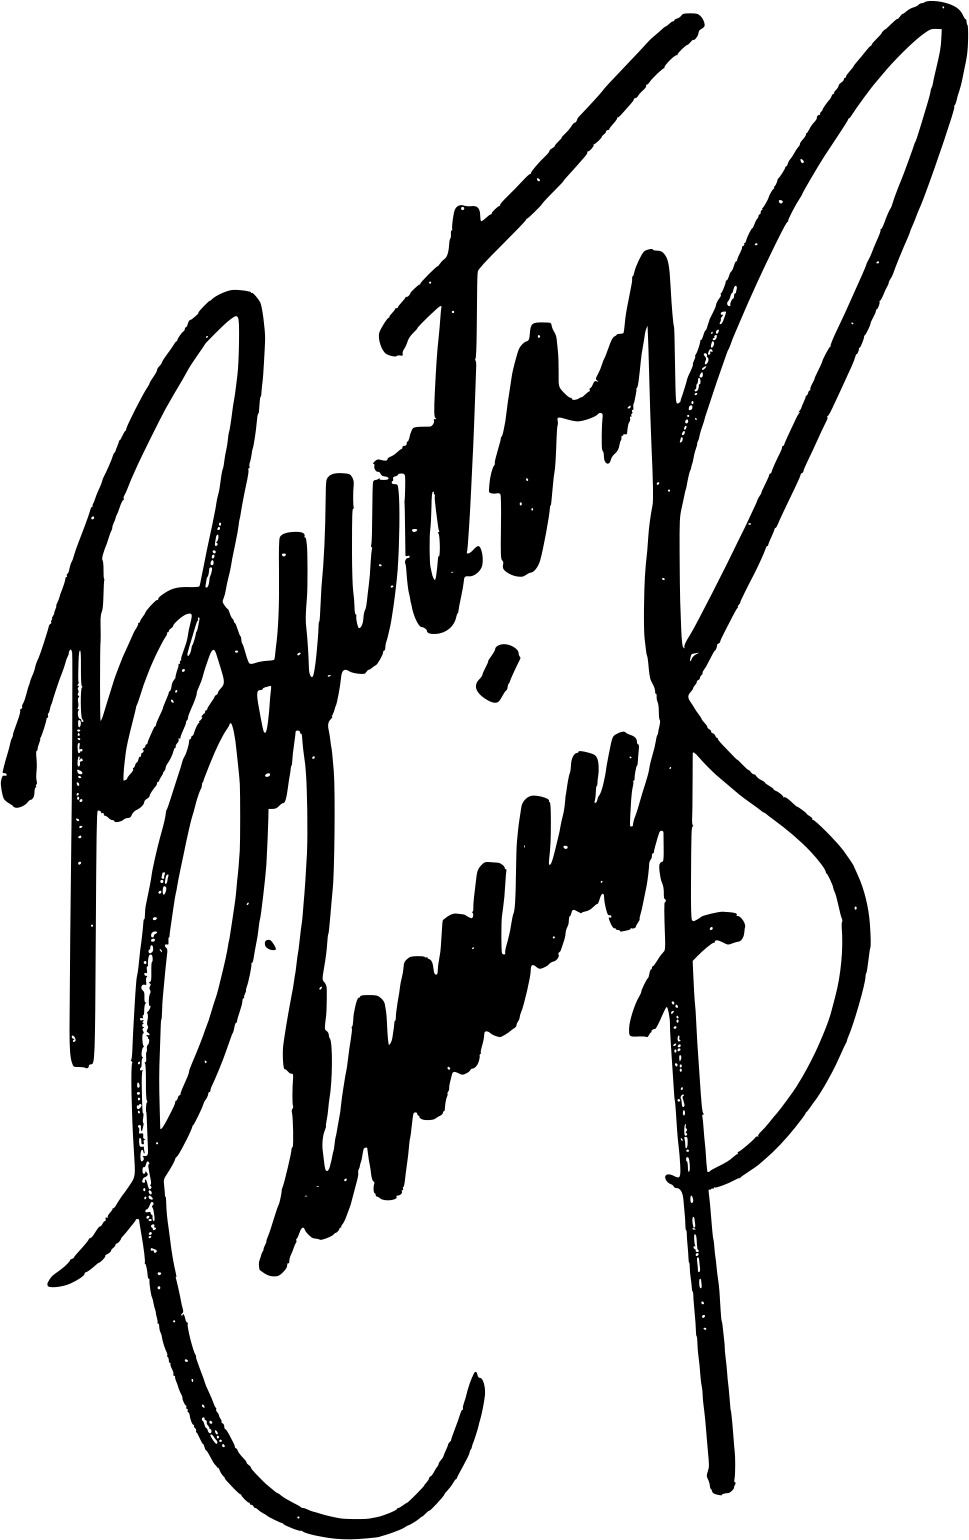
Signature of: burton cummings